Question: What jurisdiction, city, or county is the document associated with?
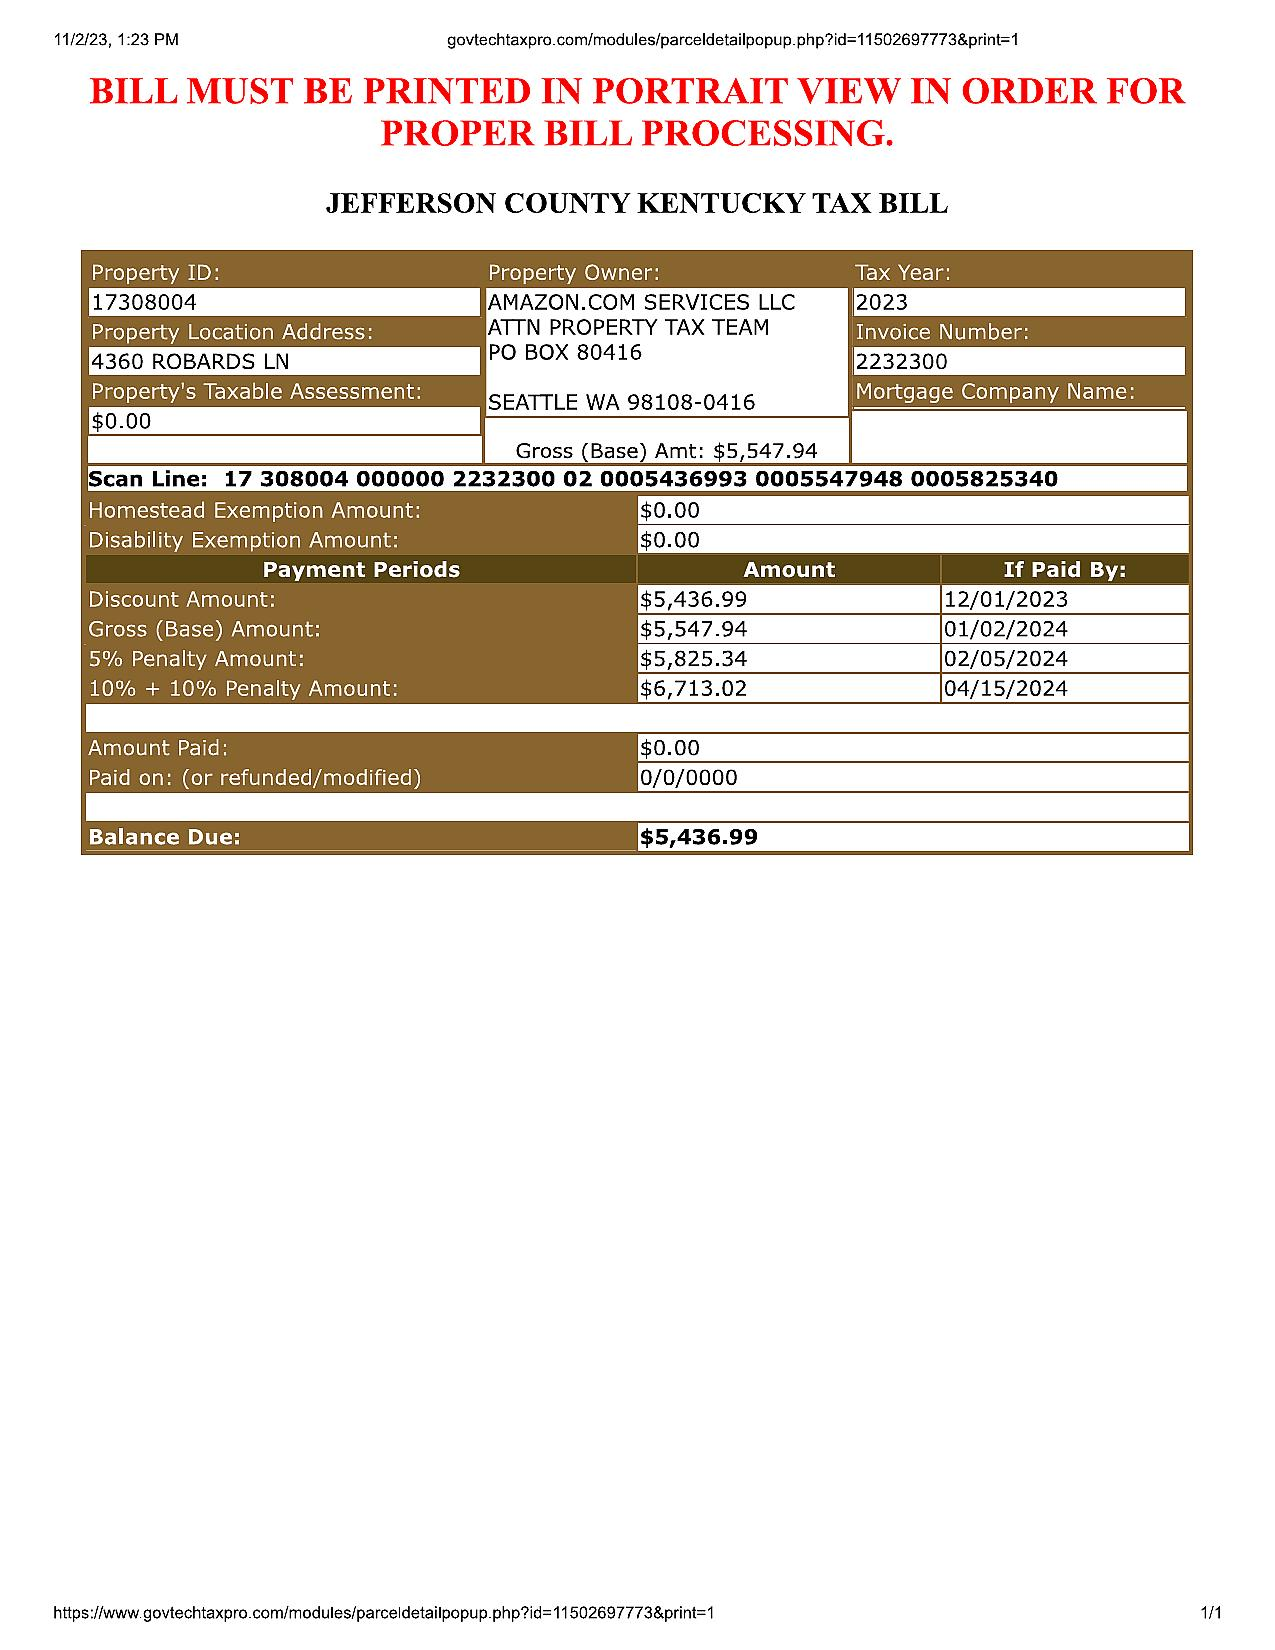
Answer: "Jefferson County"